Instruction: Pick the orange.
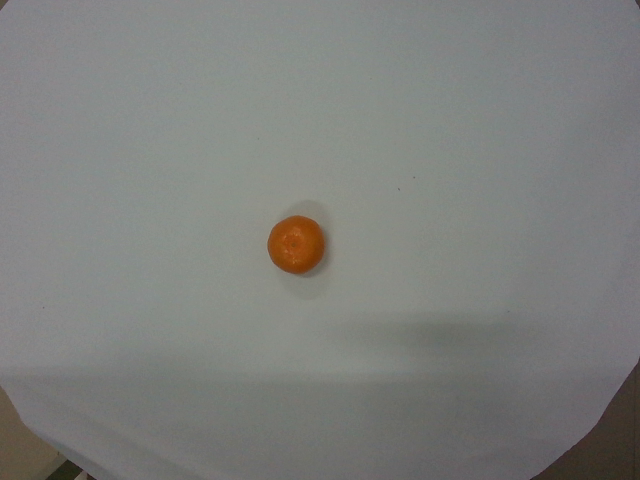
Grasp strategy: vertical